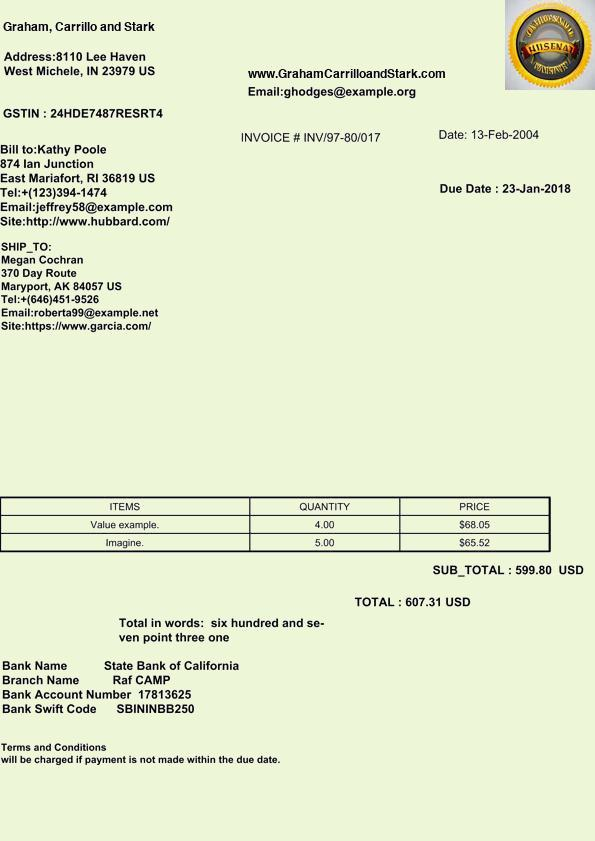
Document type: Invoice